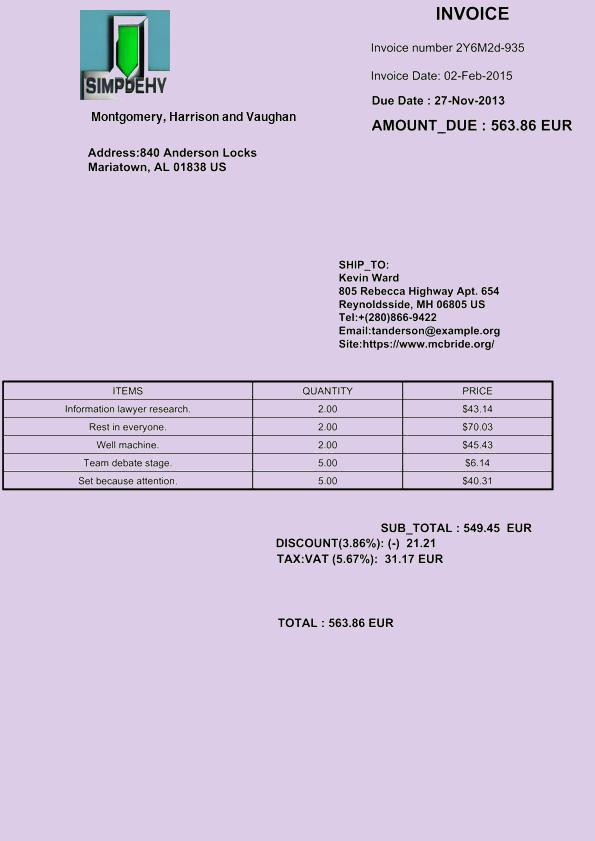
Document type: Invoice